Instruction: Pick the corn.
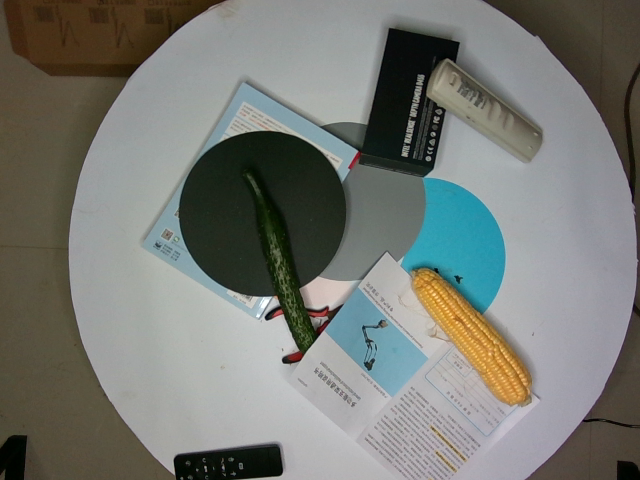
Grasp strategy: vertical